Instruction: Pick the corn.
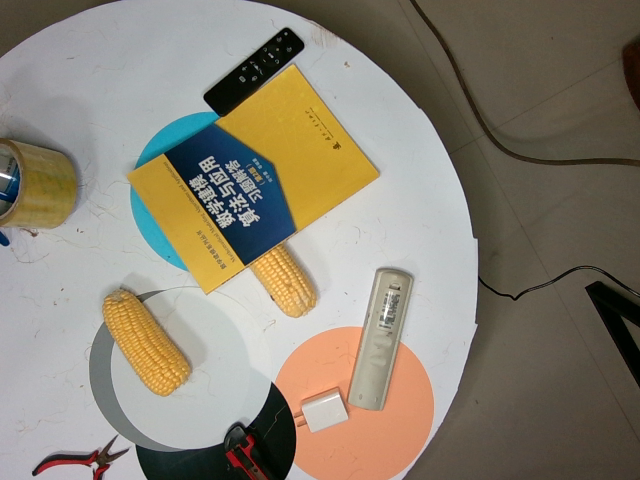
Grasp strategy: vertical